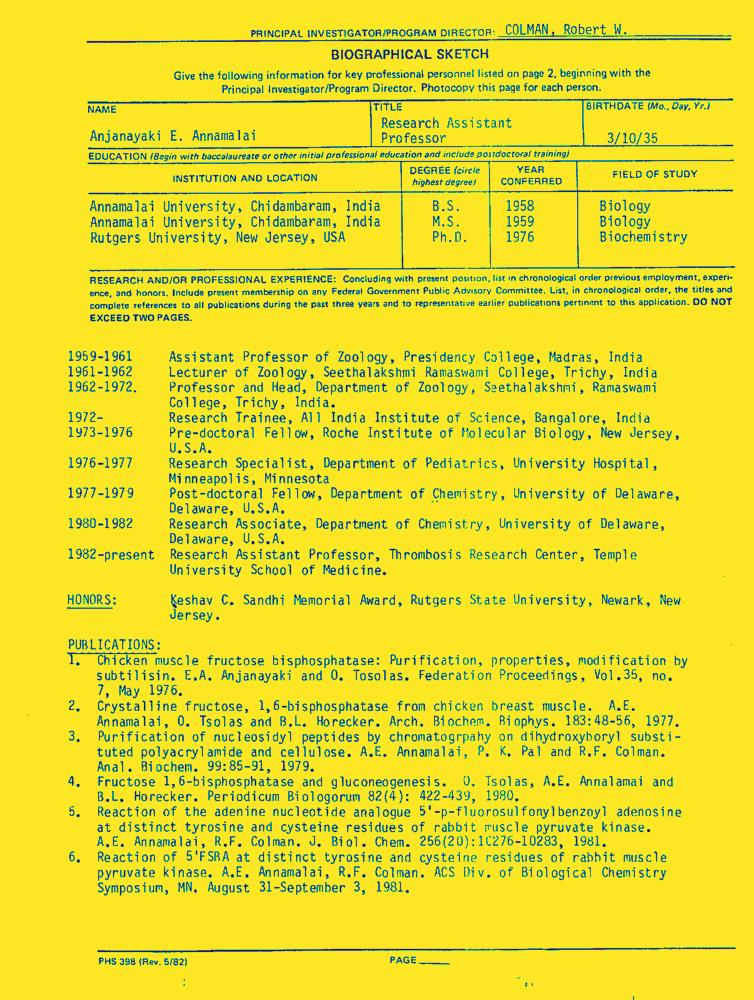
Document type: Resume-Doc